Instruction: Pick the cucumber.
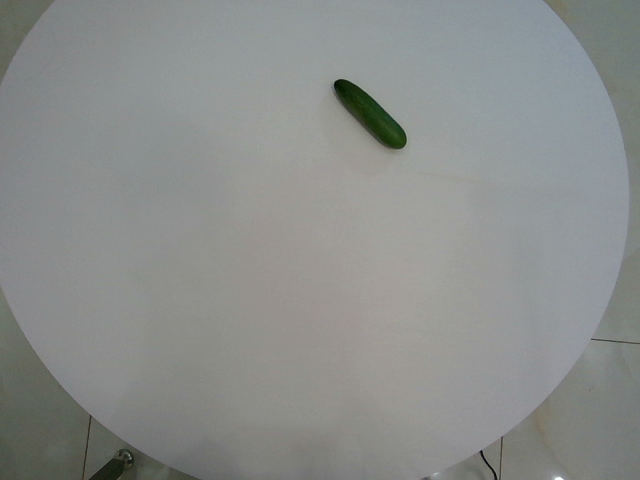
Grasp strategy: vertical